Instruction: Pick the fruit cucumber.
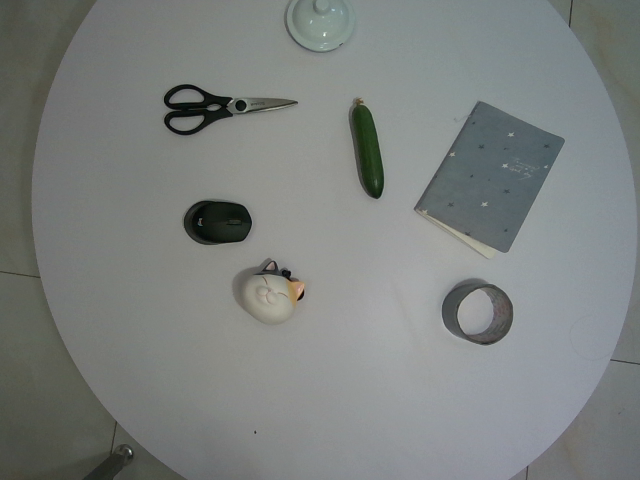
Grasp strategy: vertical